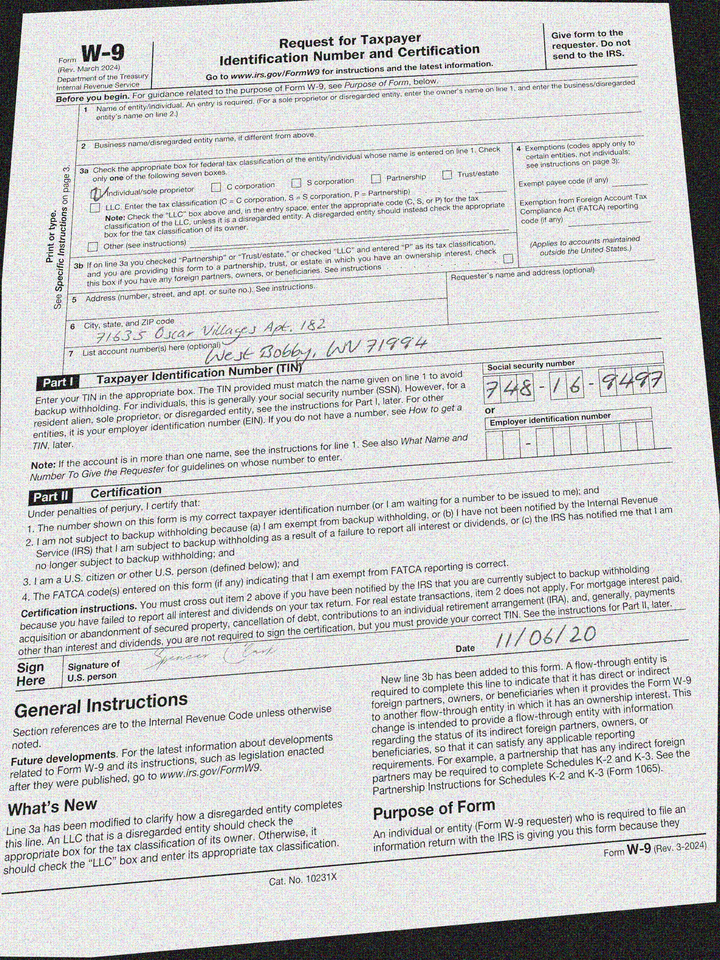
adr1: 71635 Oscar Villages Apt. 182
adr2: West Bobby, WV 71994
cbx: yes
ssn: 748169497
sdt: 11/06/20